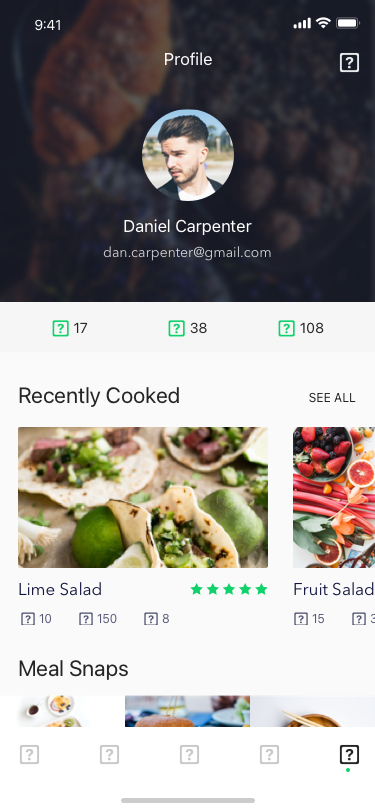
Text in this UI design:
17


38

108
Daniel Carpenter
dan.carpenter@gmail.com

Profile
Recently Cooked
SEE ALL
Lime Salad
10


150

8
Fruit Salad
15


387
Meal Snaps




